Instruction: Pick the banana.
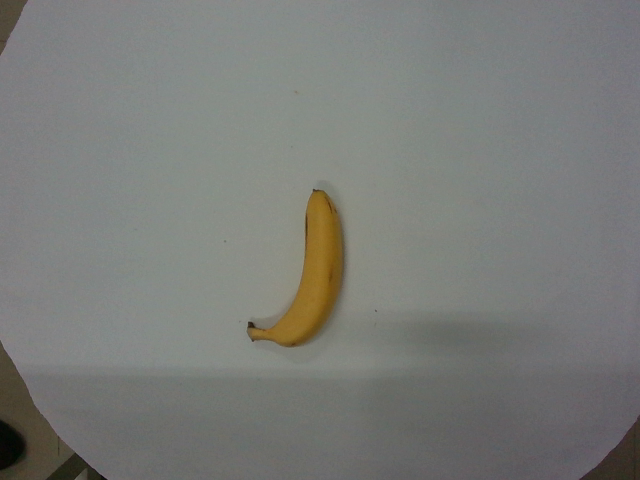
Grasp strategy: vertical